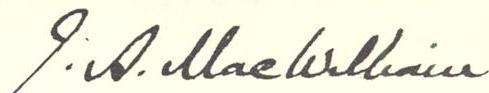
Signature of: john alexander macwilliam